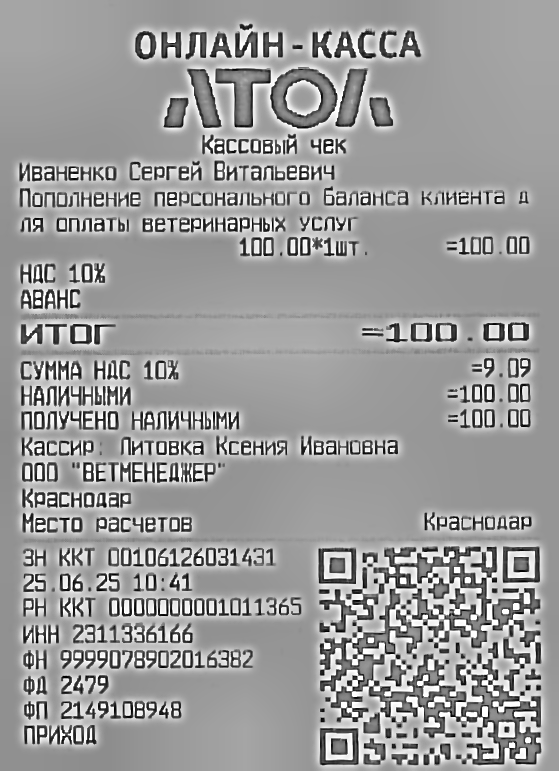
Продавец: ООО "ВЕТМЕНЕДЖЕР"
ИНН: 2311336166
Дата: 25.06.25
Товары: Пополнение персонального баланса клиента для оплаты ветеринарных услуг
Количество: 1.000
Цена: 100.00
Сумма: 100.00
Итого: 100.00